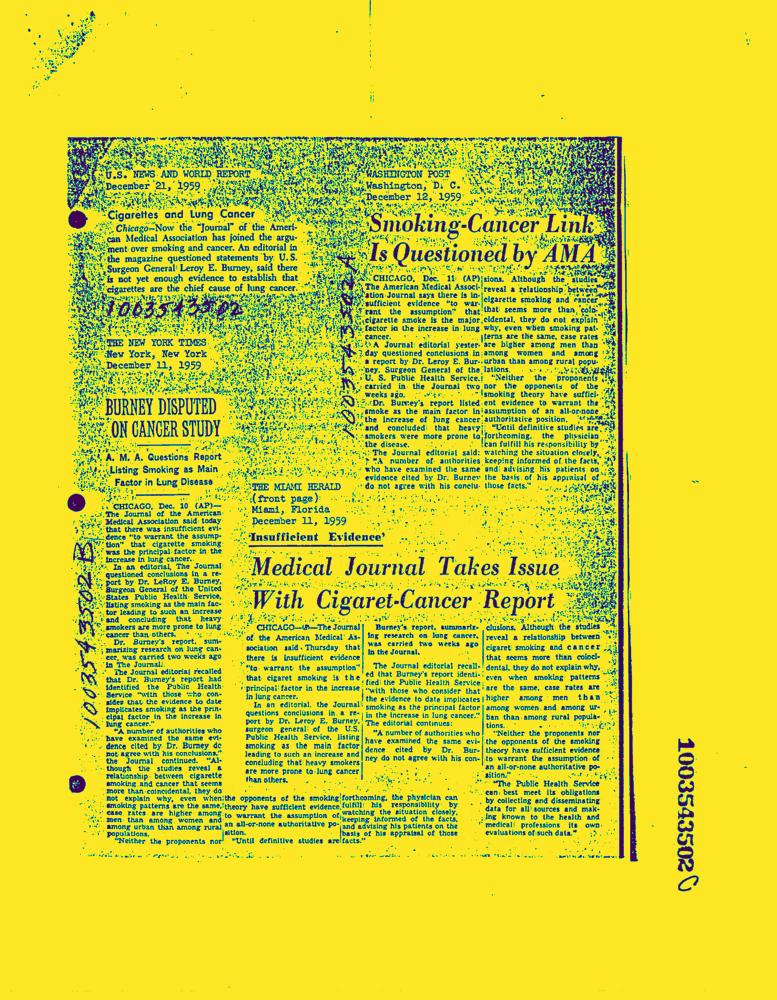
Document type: News-Article